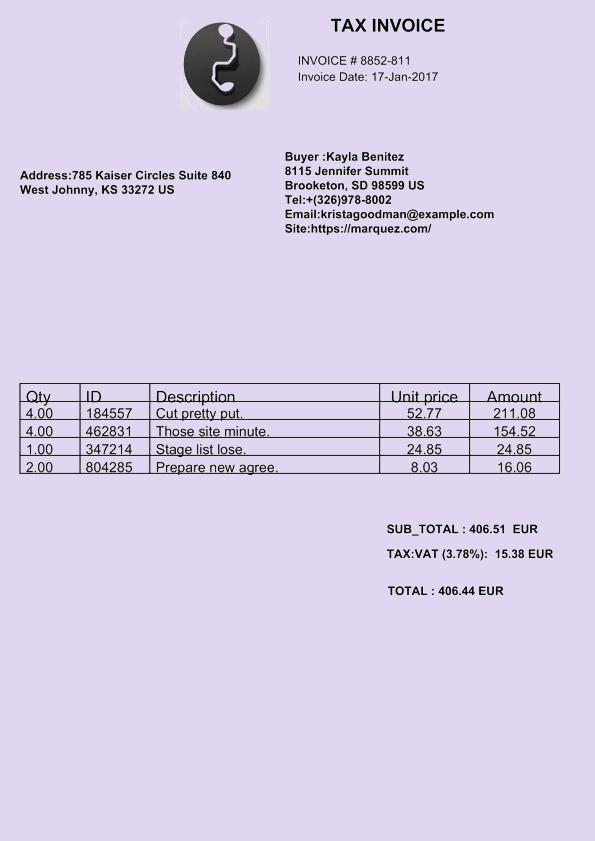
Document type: Invoice